Question: What do the imaging results show?
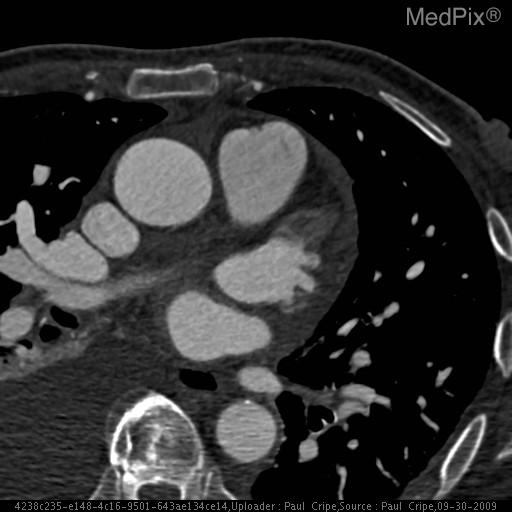
Answer: The imaging shows •  There is a low-attenuating mass in the left atrial appendage. This is most suggestive of a thrombus.
•  The trileaflet aortic valve is calcified and stenotic, with a systolic valve area of 1.4-1.7cm^2.
•  There are no infective vegetations present on either the aortic or mitral valves. Early phase cardiac gated CT w/ contrast: Filling defect within the left atrial appendage..